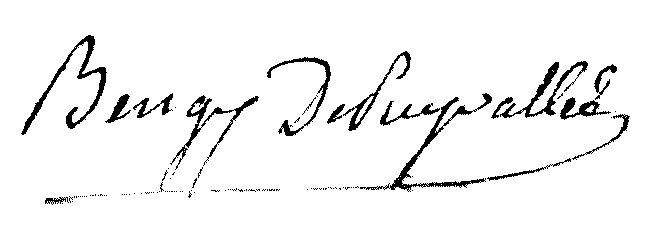
Signature of: philippe jacques de bengy de puyvallée